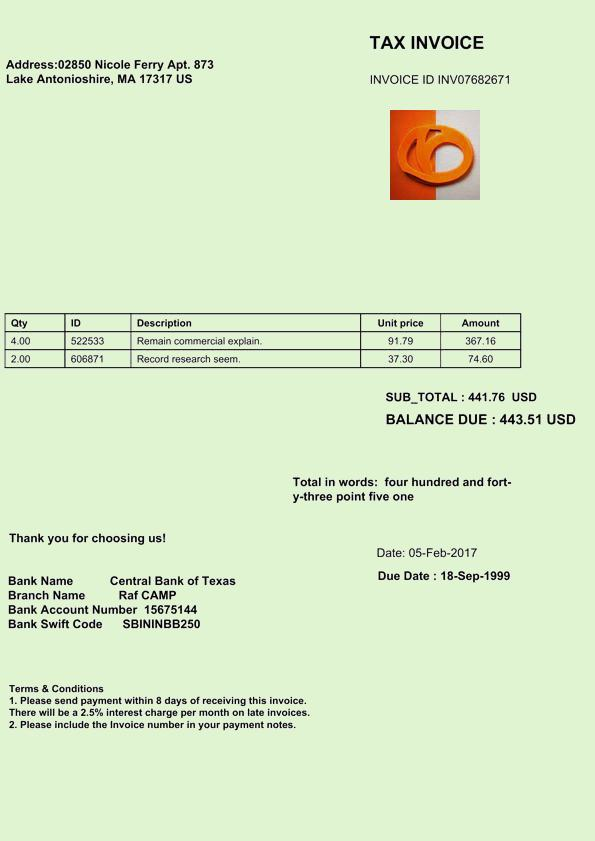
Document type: Invoice